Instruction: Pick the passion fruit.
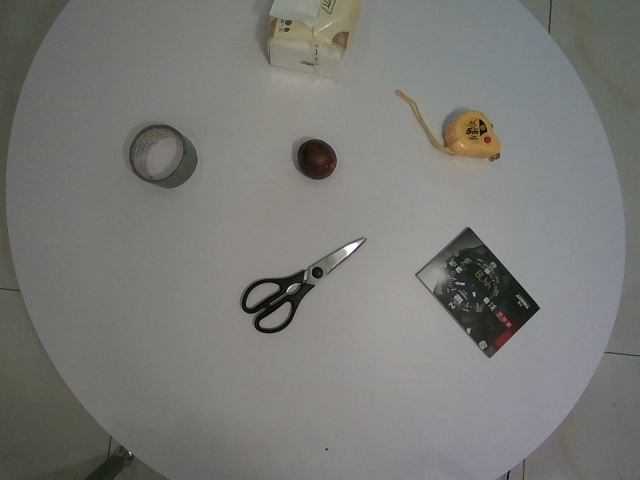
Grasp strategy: vertical